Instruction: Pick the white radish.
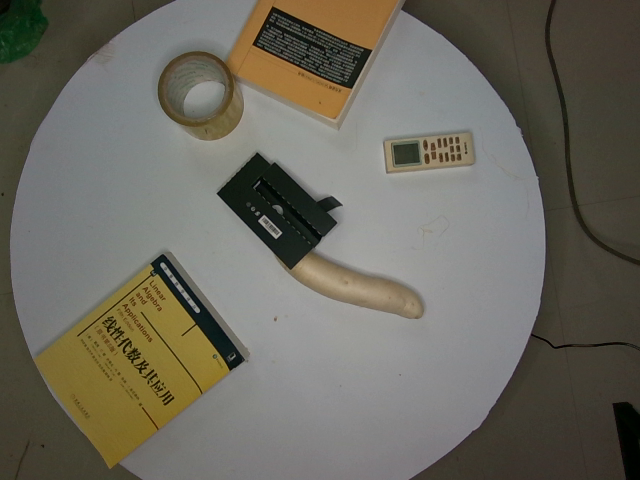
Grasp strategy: vertical